Question: Which state is mentioned in the document?
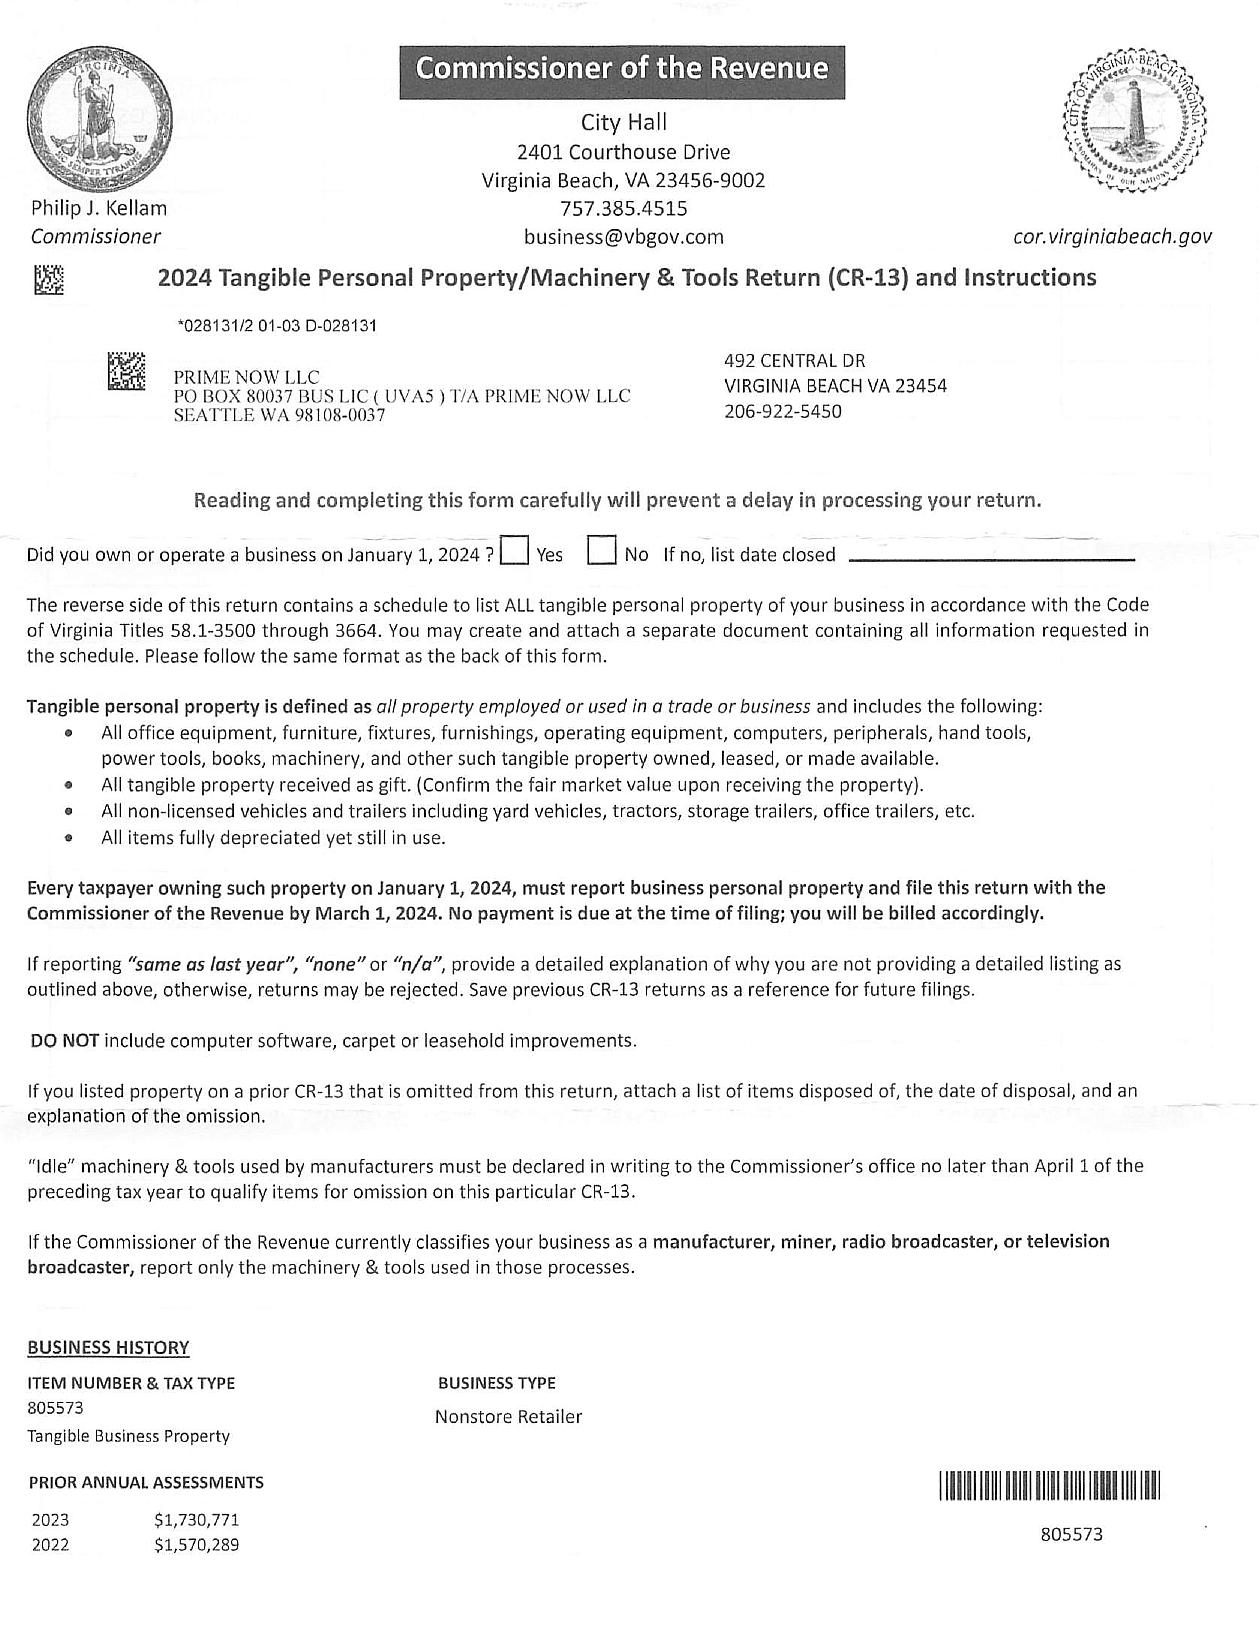
Answer: "VA"